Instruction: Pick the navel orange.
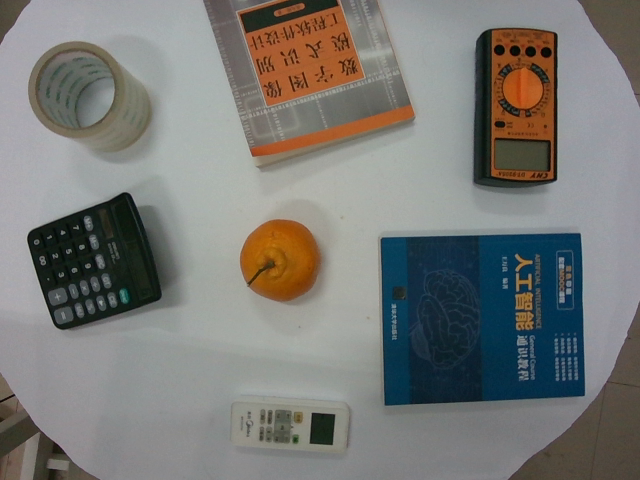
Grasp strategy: vertical